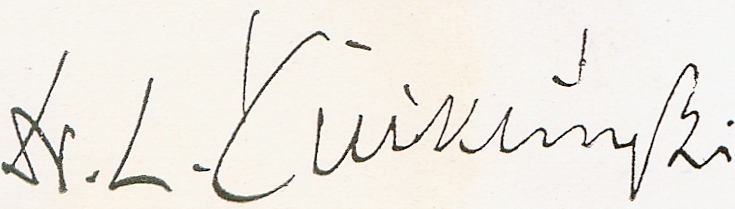
Signature of: ludwik ćwikliński